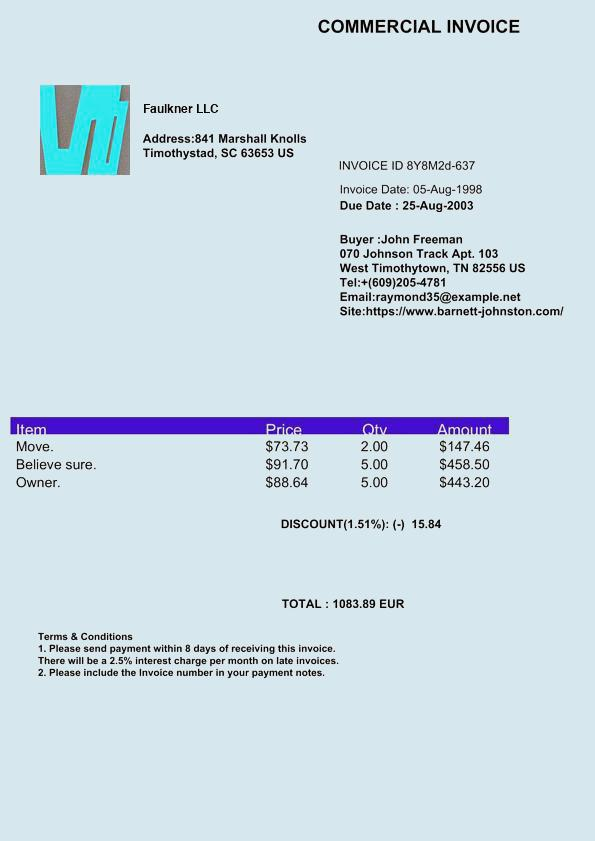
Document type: Invoice